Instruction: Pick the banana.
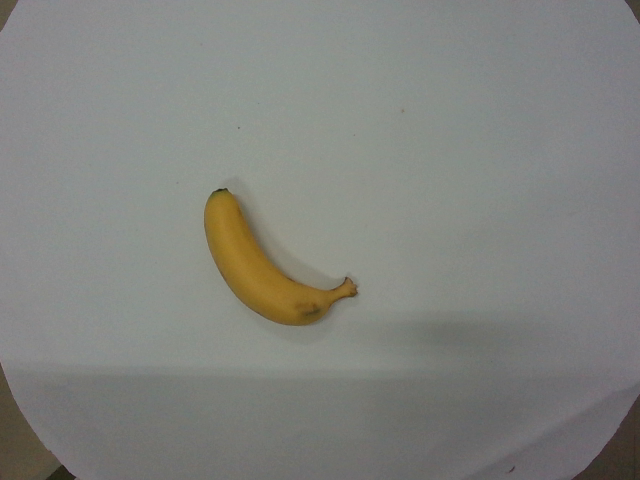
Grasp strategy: vertical